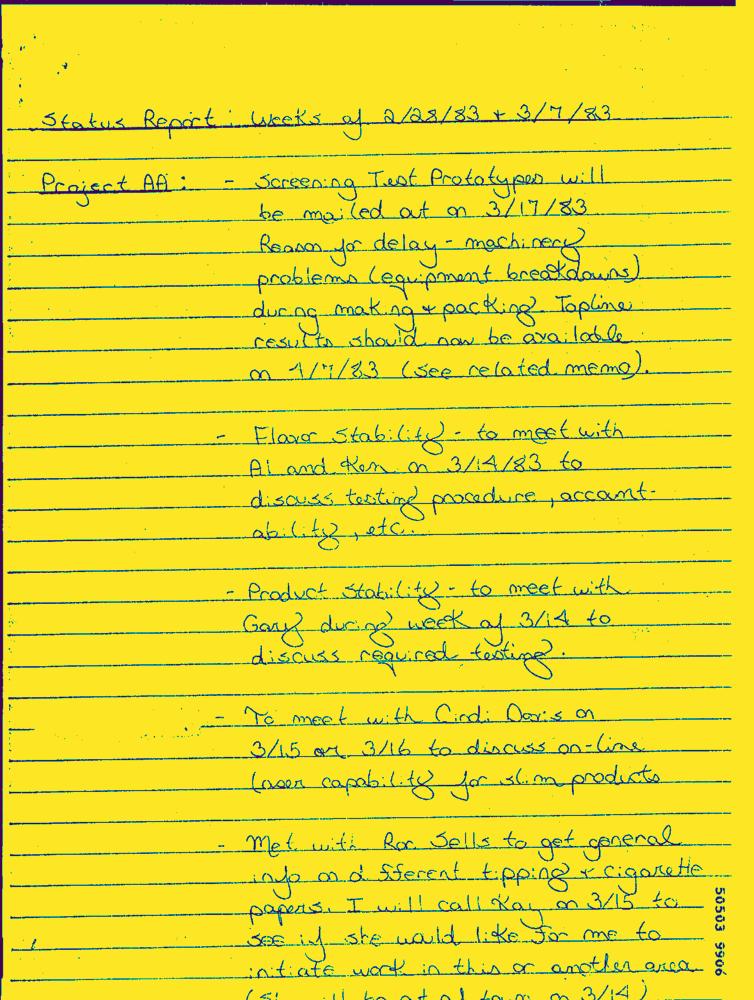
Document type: Hand-Written